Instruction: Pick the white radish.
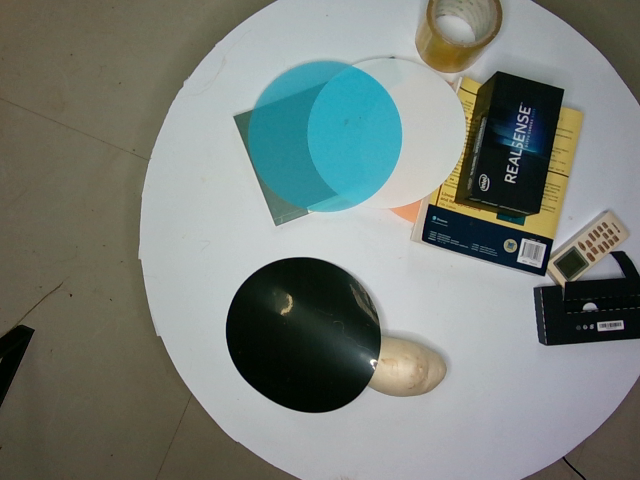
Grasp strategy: vertical